Question: What could the diagnosis suggest?
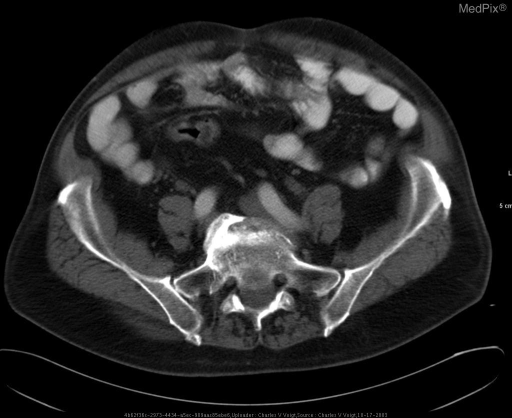
Answer: The possible diagnosis includes Iliac vein compression
DVT
Mass effect
Iatrogenic
Radiation.